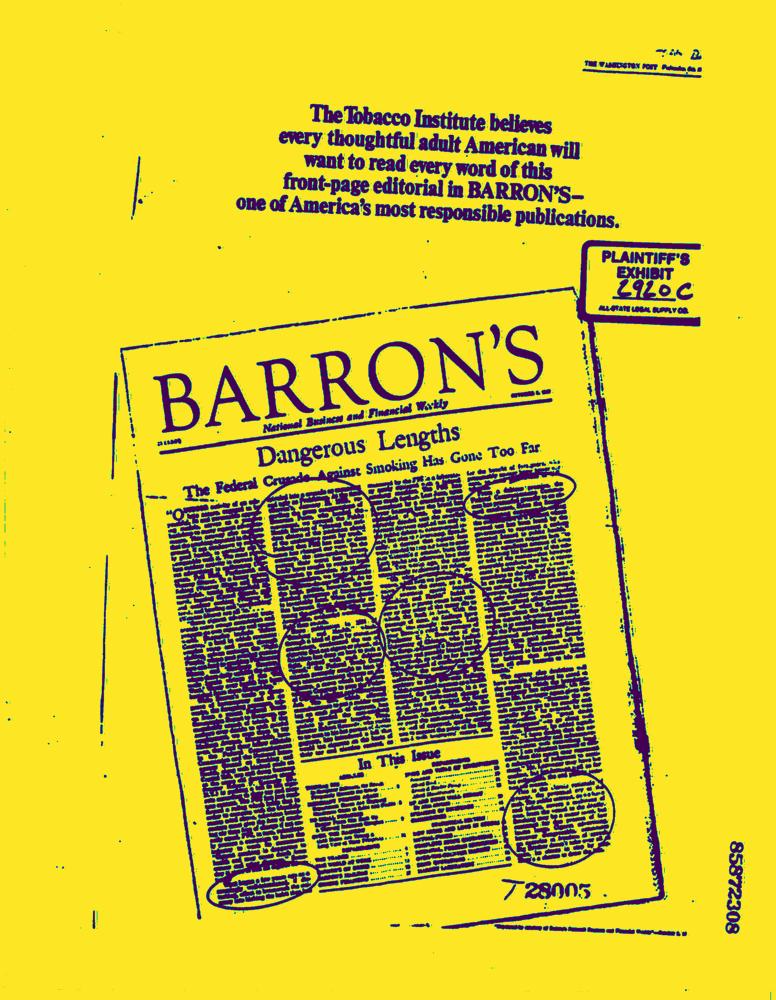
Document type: News-Article